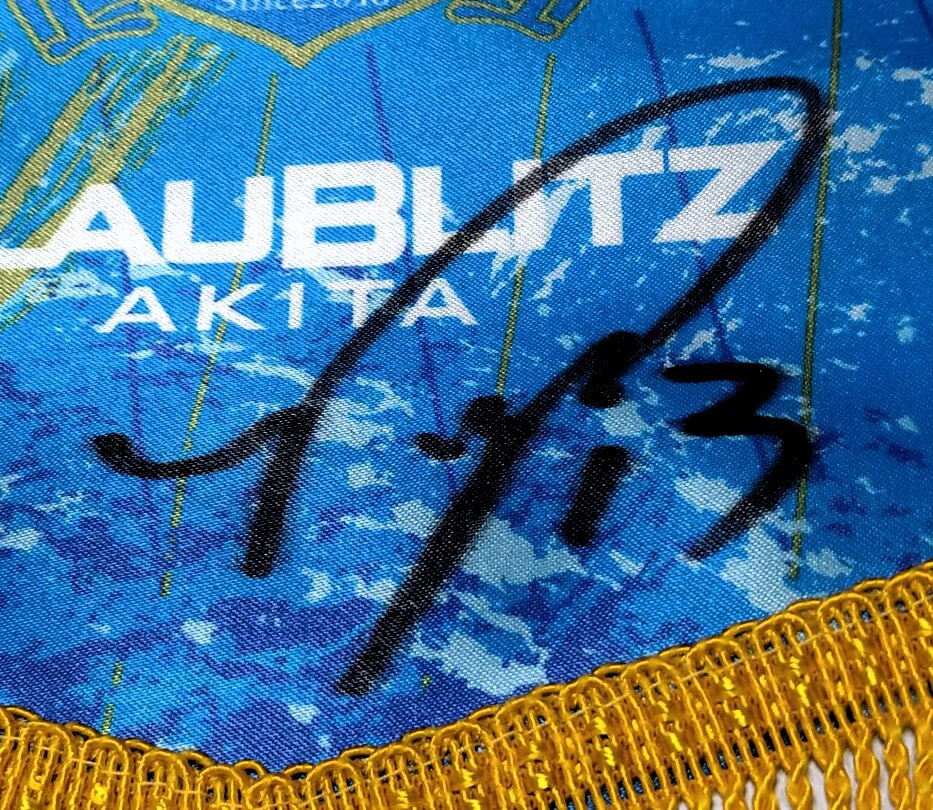
Signature of: ryuji saito